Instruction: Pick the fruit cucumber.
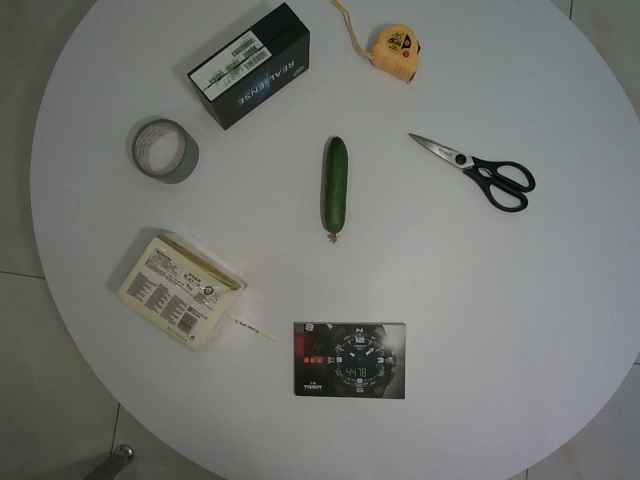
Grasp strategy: vertical